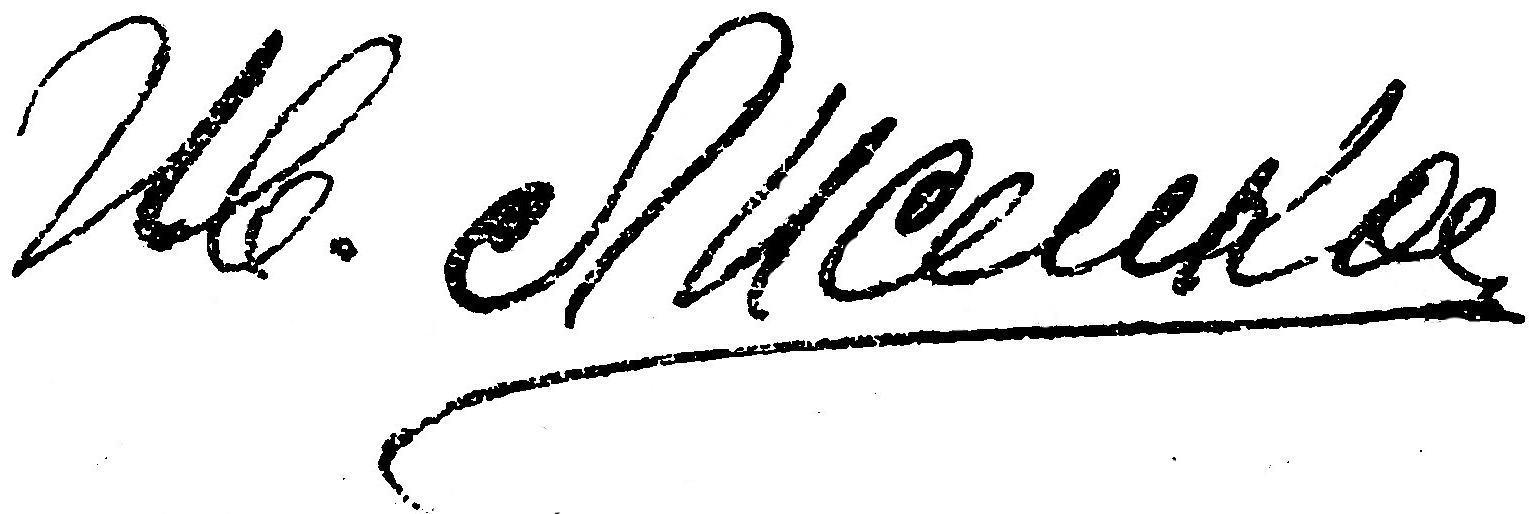
Signature of: ivan lysenko